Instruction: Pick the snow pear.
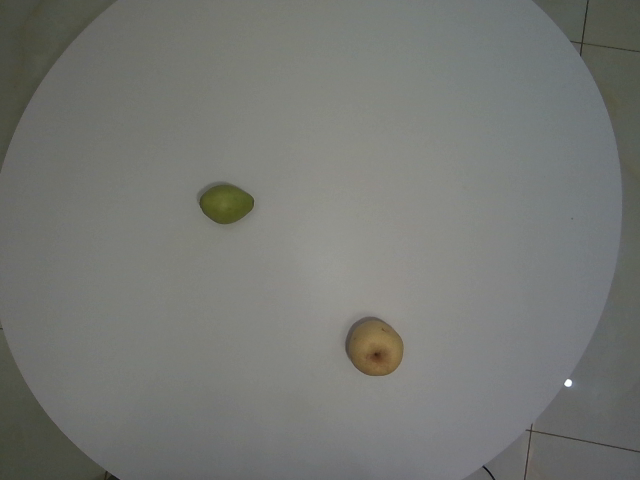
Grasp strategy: vertical